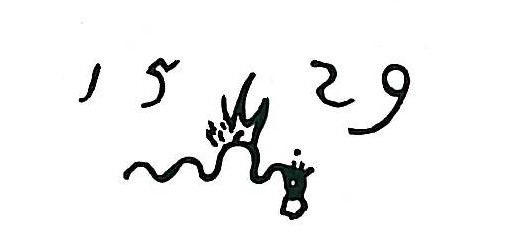
Signature of: lucas cranach the elder